Question: What are the imaging findings?
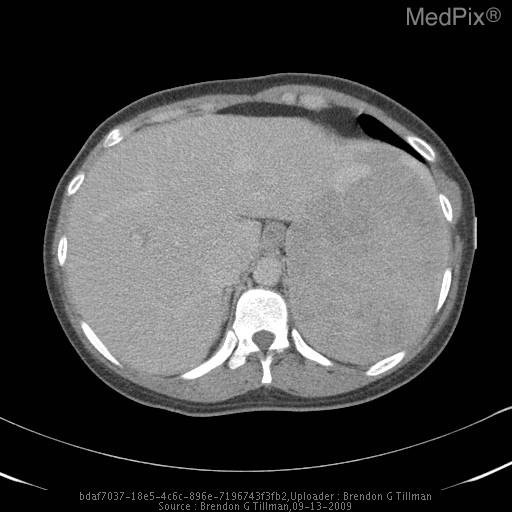
Answer: The imaging shows CT findings consistent with acute pyelonephritis involving left kidney.  A large solid heterogeneously enhancing mass 14.1 x 9.9 x 14.6 cm is seen in the left upper quadrant which is associated with the left lobe of the liver displacing the spleen  infra-medially.  Some lower attenuating areas near the center of this lesion may represent necrosis.  No calcification or cystic components.  Prominent vessels are seen at the periphery of the lesion near the left lobe of the liver.  The remainder of the liver demonstrates multiple round hypoattenuating foci of varying sizes, many of which are too small to characterize.

MRI shows multiple lesions in the liver with the largest in the left lobe with similar imaging appearances as in the CT. A very large dominant left liver lesion in the left upper quadrant measuring 14.6cm in its greatest axis.